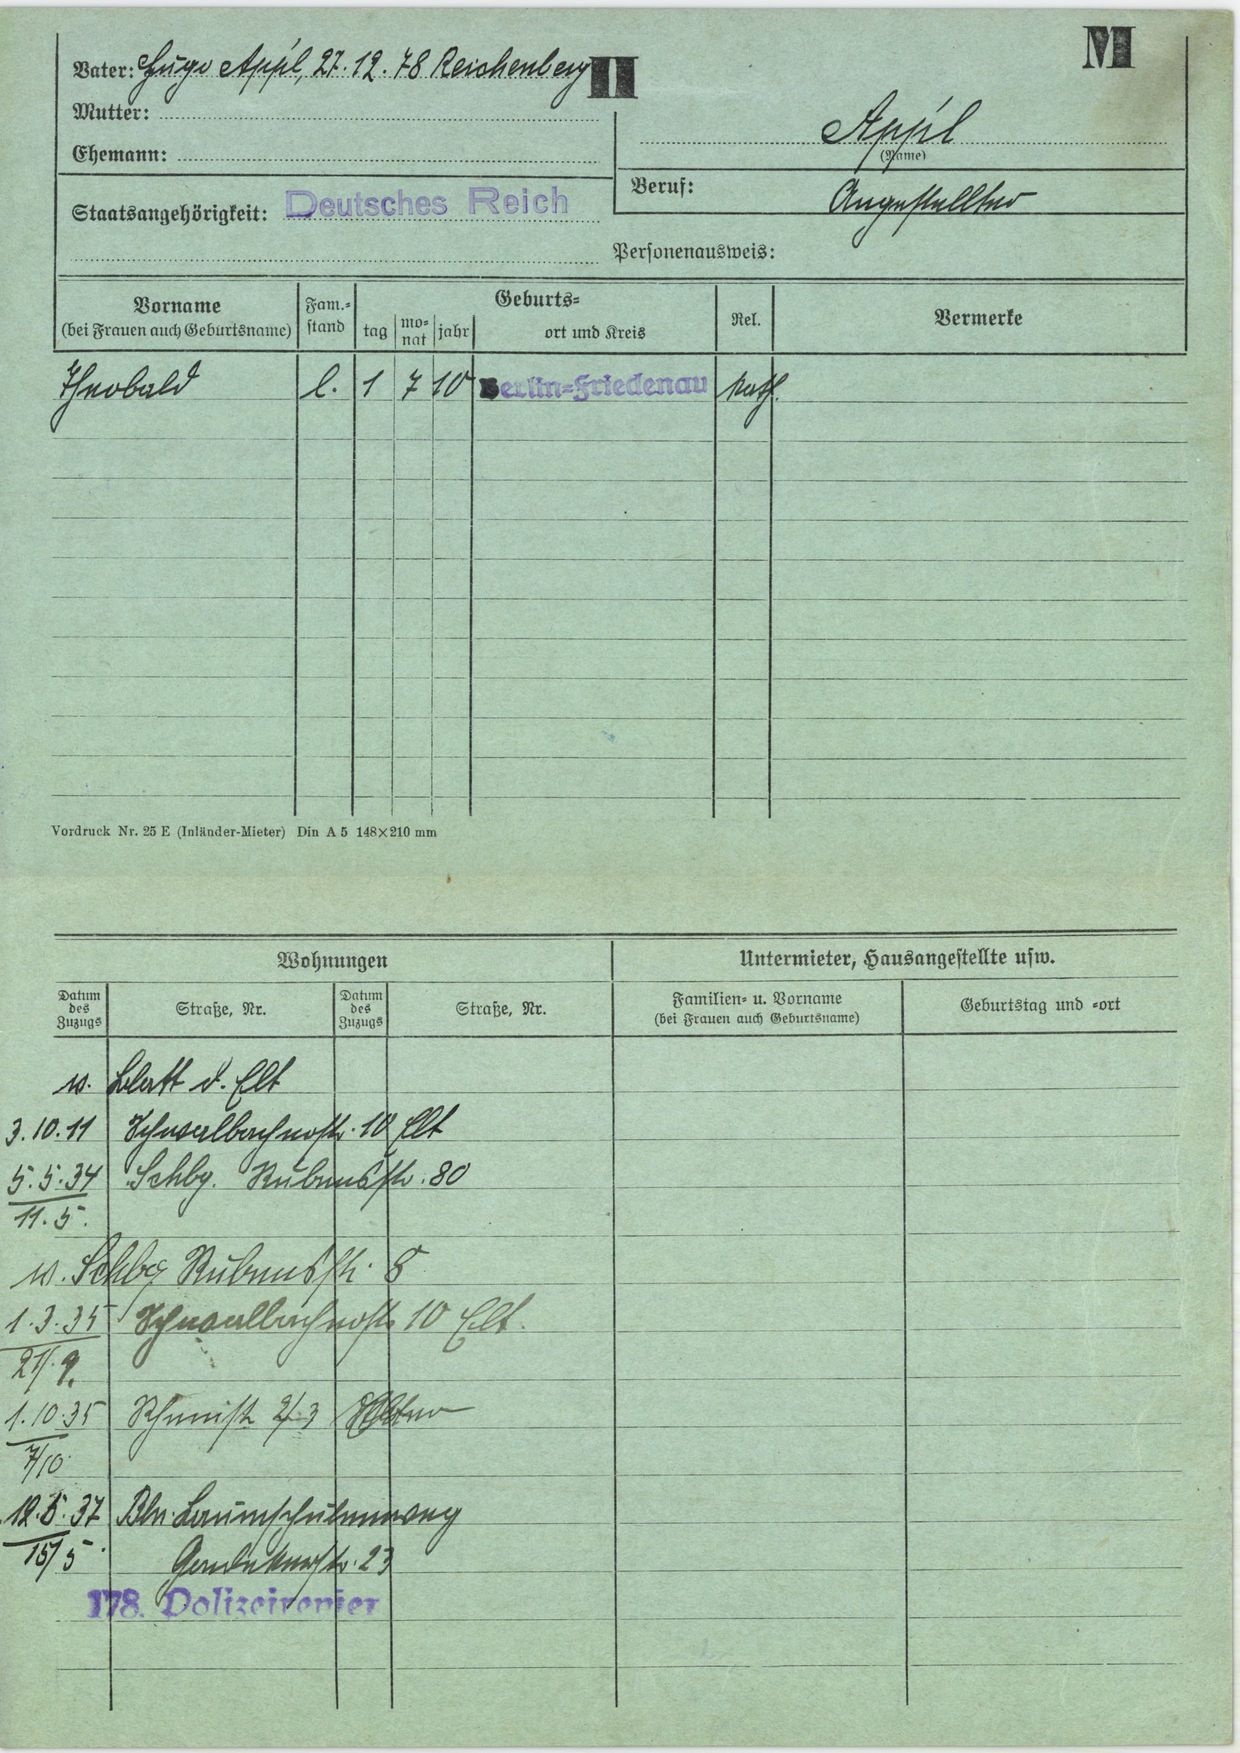
Appl